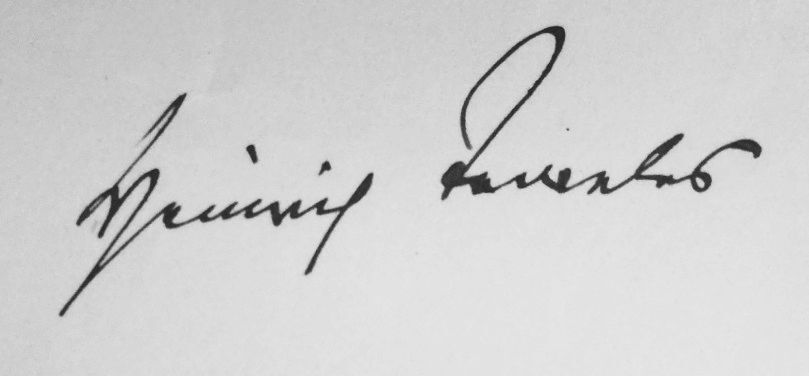
Signature of: heinrich teweles